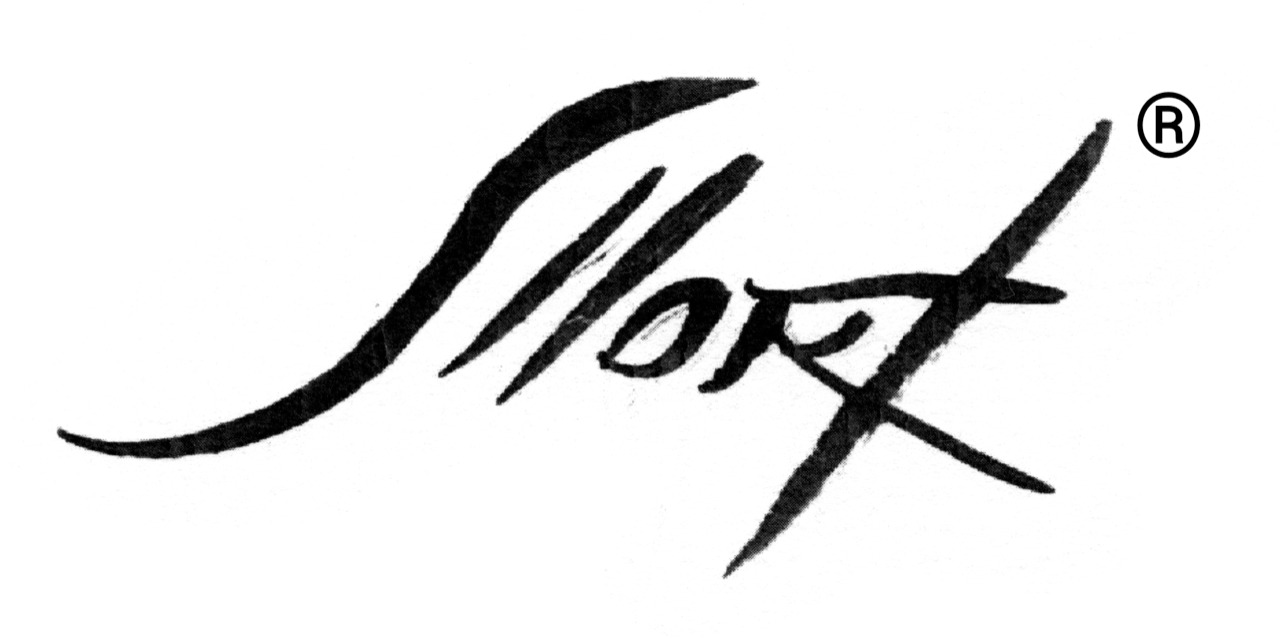
Signature of: salvador llort choussy